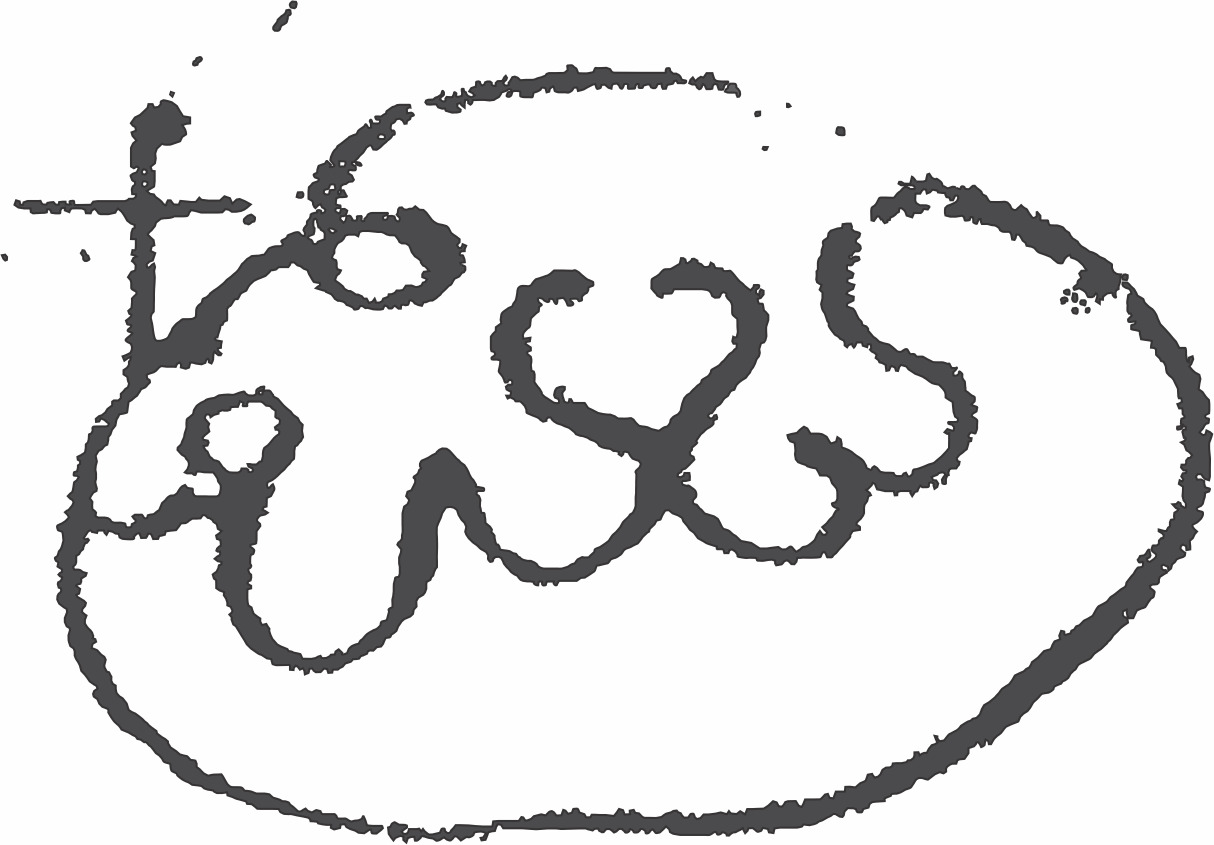
Signature of: dharmapala of kotte